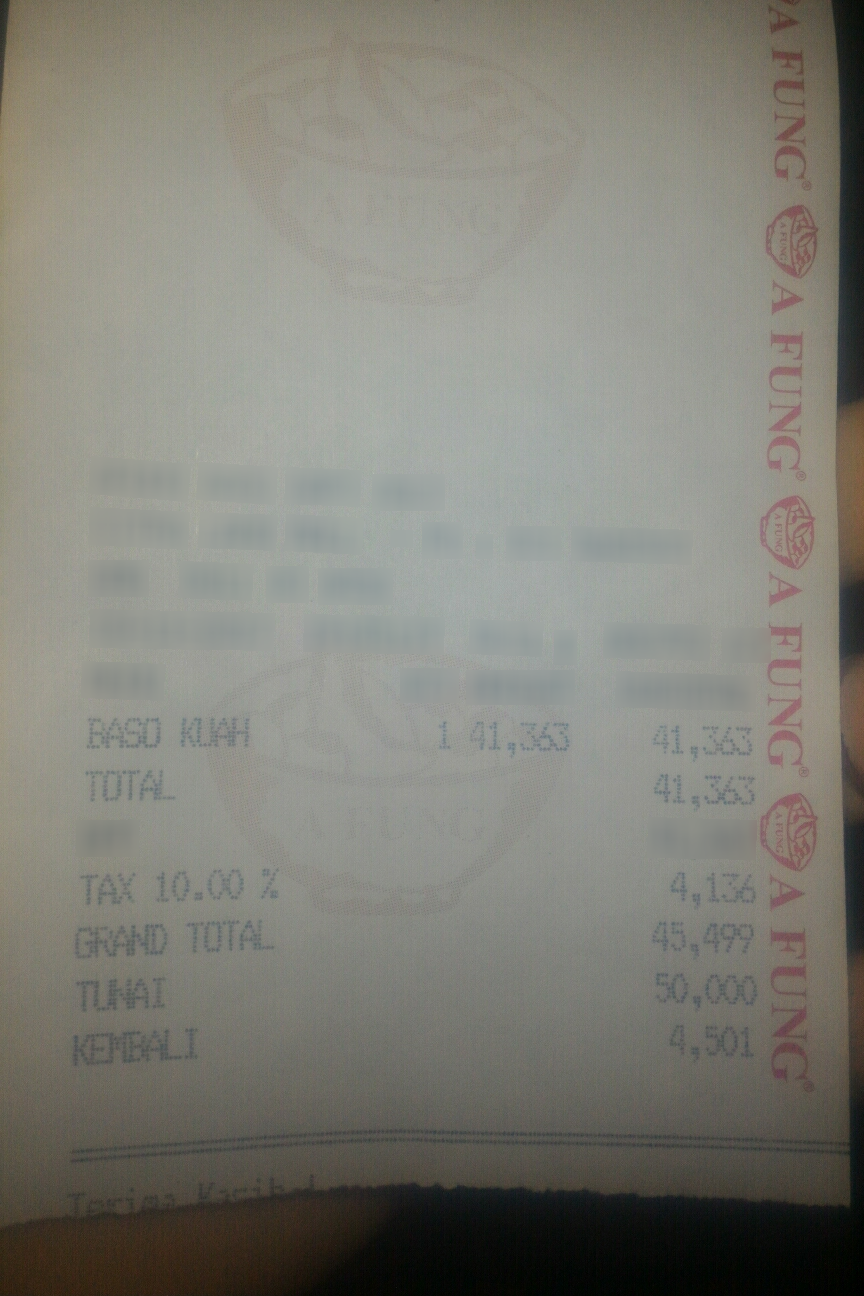
Number of items: 4
Subtotal: 41,363
Tax: 4,136
Total: 45,499
OCR text regions:
text: BASO
text: KUAH
text: 1
text: 41,363
text: 41,363
text: TOTAL
text: 41,363
text: TAX
text: 10.00
text: %
text: 4,136
text: GRAND
text: TOTAL
text: 45,499
text: TUNAI
text: 50,000
text: KEMBALI
text: 4.501